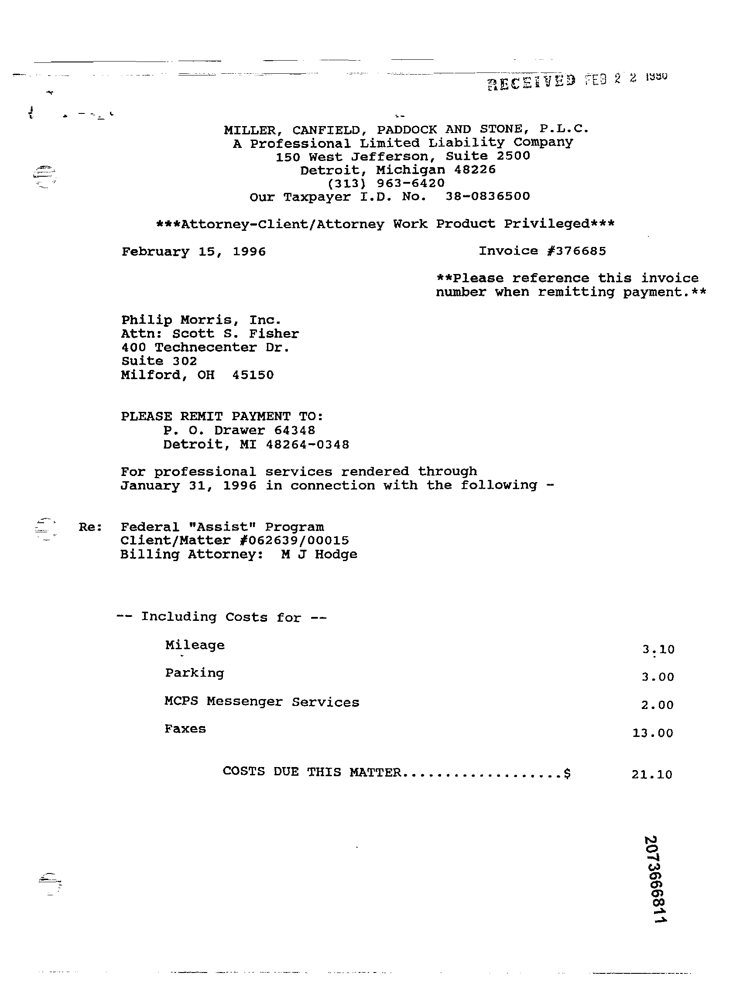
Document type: Invoice